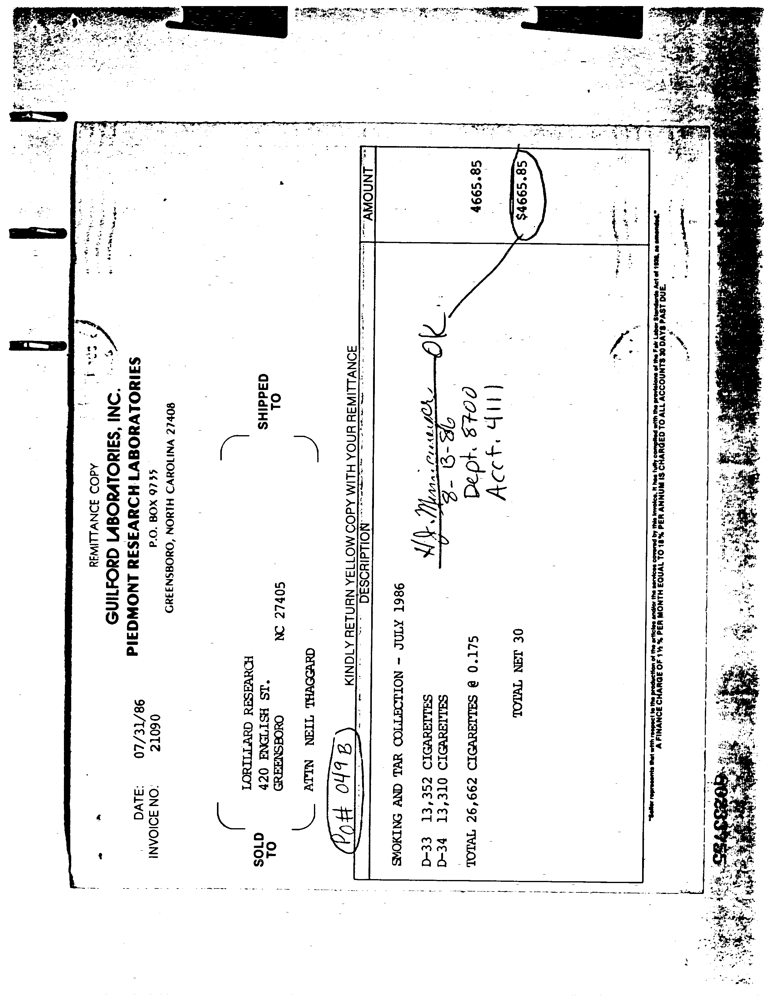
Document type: Invoice